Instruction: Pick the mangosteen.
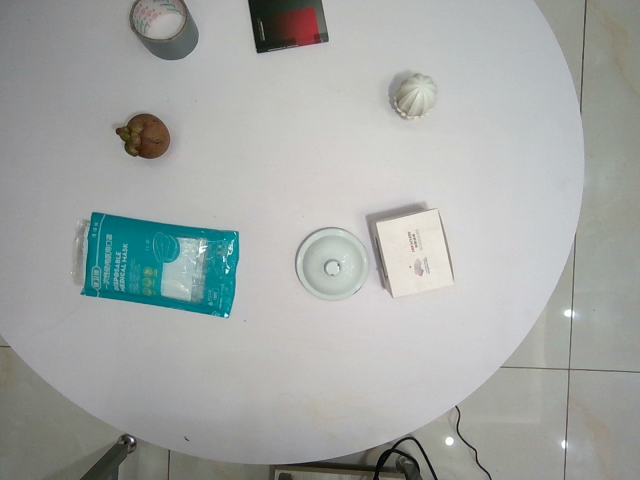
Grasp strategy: vertical